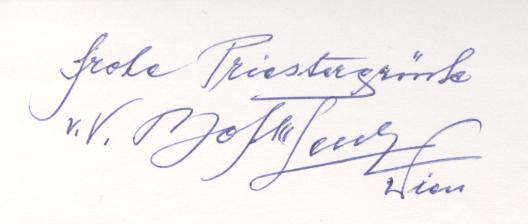
Signature of: johannes maria lenz